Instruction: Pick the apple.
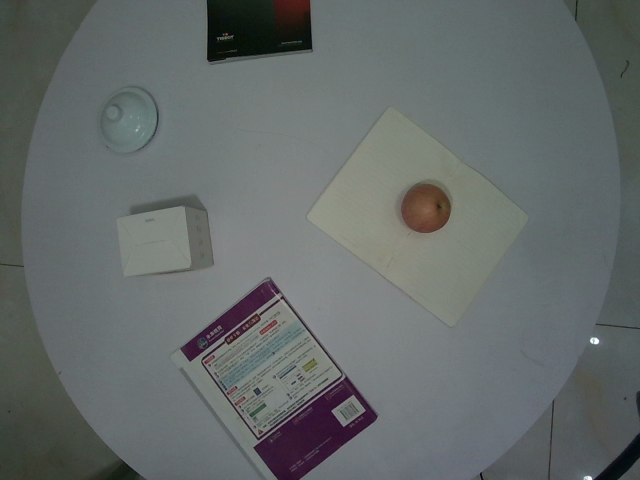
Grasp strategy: vertical